Question: What is the suspected problem?
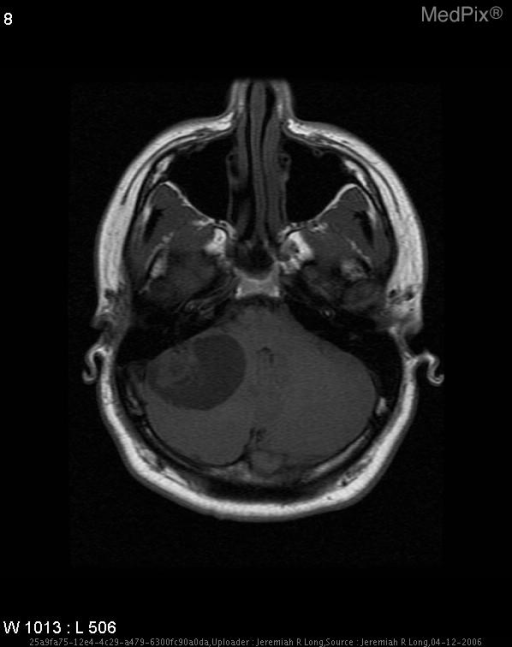
Answer: The findings suggest Aggressive cystic mass lesion in the right aspect of the posterior fossa measuring 4.8 cm by 3.1 cm by 2.3 cm with a solid enhancing mural nodule measuring approximately 2.1 cm in diameter.  There is mild to moderate surrounding edema and flow voids are present within the mural nodule.. Aggressive cystic mass lesion in the right aspect of the posterior fossa measuring 4.8 cm by 3.1 cm by 2.3 cm with a solid enhancing mural nodule measuring approximately 2.1 cm in diameter.  There is mild to moderate surrounding edema and flow voids are present within the mural nodule.

T1 pre-gadolinium: cystic lesion with mural nodule isointense to grey matter signal with a cystic component that is low signal intensity.. The patient might have a history of 26 year-old male with a history of a right posterior fossa mass..